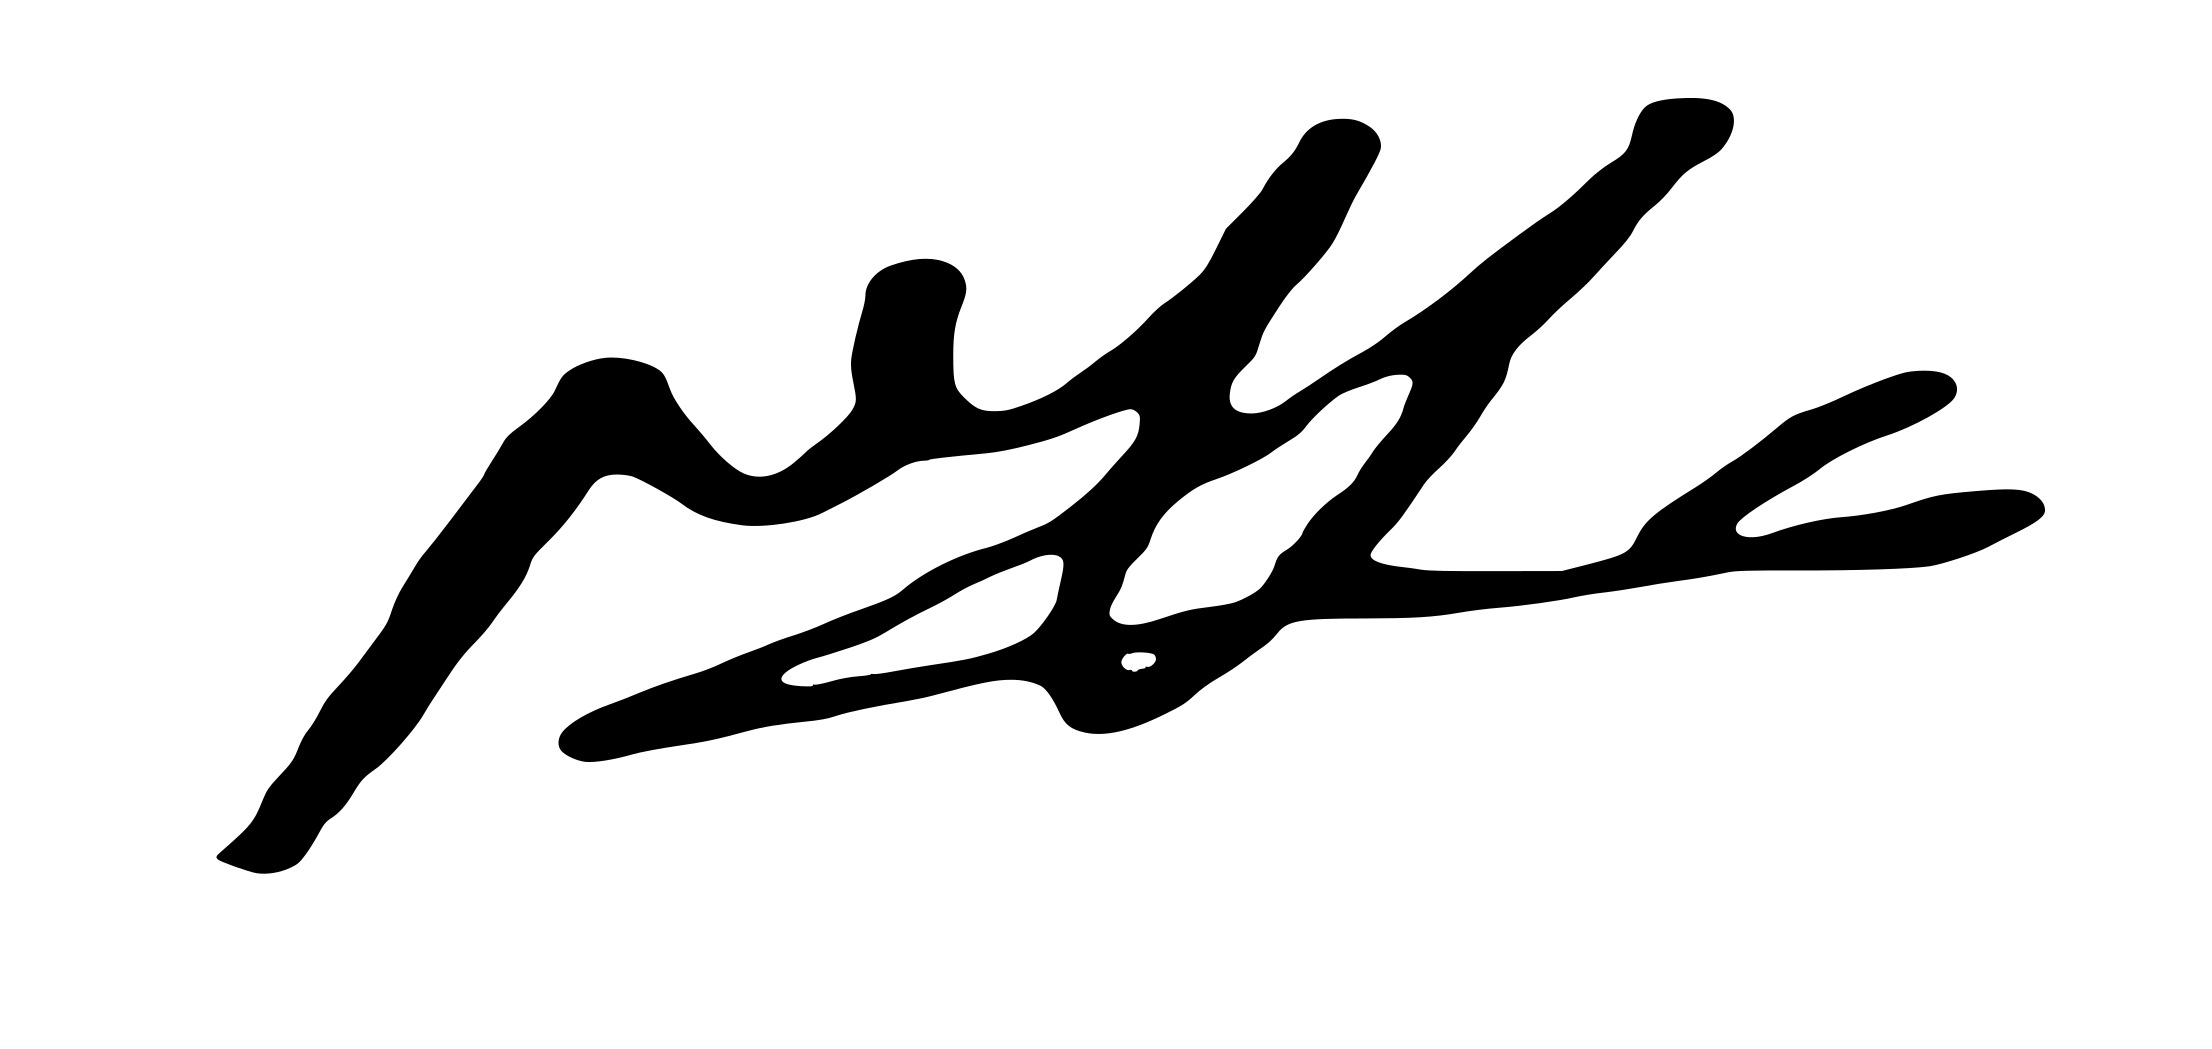
Signature of: obaidullah hamzah